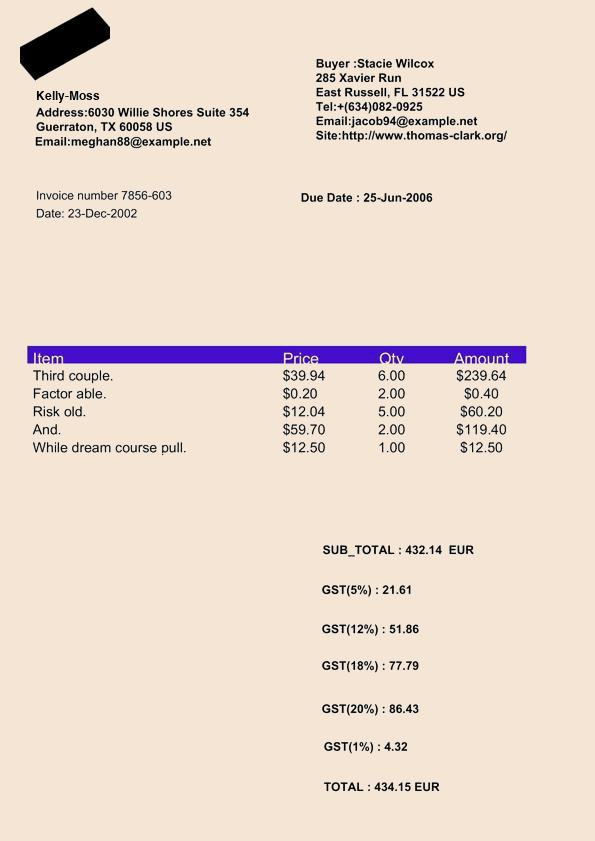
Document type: Invoice